Question: What was observed in the imaging?
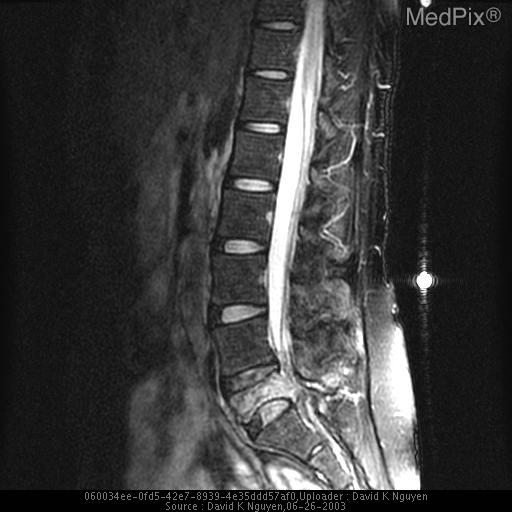
Answer: The imaging shows -CT/MRI: There is vertebra plana of L5, with edema and enhancement of the remaining marrow into the posterior elements.  There is displacement of the thecal sac posteriorly by the extruded bony fragments.

-RADIOGRAPH/CT:
Left upper lobe lung mass with numerous bilateral pulmonary nodules, consistent with metastatic disease. There is vertebra plana of L5.